Question: Talk about the condition:
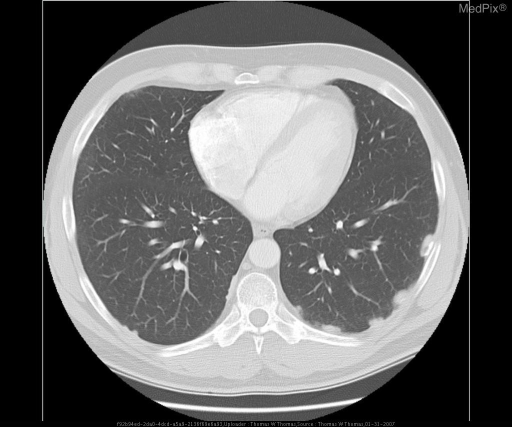
Answer: The disease is discussed as: Pleural plaques are circumscribed areas of pleural thickening, often diffuse or multifocal.  These may frequently be calcified, and are characteristically found along the lower thorax and diaphragmatic pleura.  The lesions are only rarely found in the costophrenic sulci and lung apices most often avoiding these areas.  Pleural plaques are essentially pathognomonic for asbestos exposure, and may develop as much as 20 years after initial exposure.  Asbestosis is a pneumoconiosis resulting from the inhalation of asbestos fibers and leads to a slowly progressive diffuse pulmonary fibrosis.  The primary complications are respiratory failure and malignancy (asbestos expsore may increase the risk of malignant mesothelioma by 300 fold compared to non-exposed individuals).